Question: Describe the condition in detail:
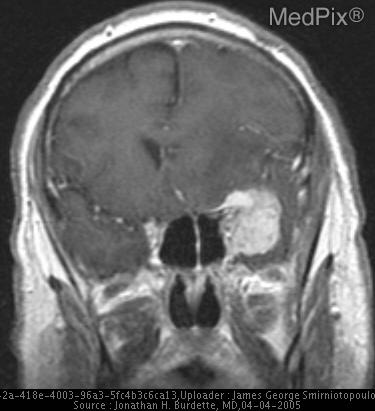
Answer: The disease is discussed as: Meningiomas account for up to 26% of primary intracrainal tumors.  Annual incidence is about 6 per 100,000.  Most are sporadic.  Chromosome 22 (NF2 , 22q12) has mutations in almost all meningiomas.  Other loci with mutations have been noted as well.  A positive correlation has been noted with breast carcinoma.  Peak incidence is in the fifth to seventh decades.  Most meningiomas arise from arachnoid caps cells in the arachnoid granulations.  A lesser number arise from dural fibroblasts.

Meningiomas may be completely asymptomatic (>90%) or may present with hydrocephalus, seizures, focal neurological deficits, headaches, and neuropathies.  Symptoms usually depend on the location of the lesion.  90% are supratentorial. Common locations include the parasagital region, cerebral convexities and sphenoid ridge.  Others include the olfactory groove and the parasellar region.

Meningiomas enhance uniformly on CT and are usually slightly hyperdense compared to surrounding brain on NCECT.  About one-quarter calcify.  With MRI, meningiomas are usually isointense on T1 and hyperintense on T2, but can vary.  Homogeneous enhacement after gadolinium occurs as well.  Edema-like changes in the surrounding whate matter can occur and may persist for some time after removal of the mass.   The “dural tail” is found in a number of meningiomas (60-72%), but is not sensitive or specific enough to be a definitive sign.

Classifications of meningiomas is based on histologic grading.  WHO grade I are benign – typical meningioma (90%).  WHO grade II are atypical meningiomas (5-7%).  Anaplastic variants are WHO grade III (1-3%).  Subtypes of each grade are recognized.

Management includes clinical follow-up only, endovascular treatment, surgical excision, or radiotherapy.